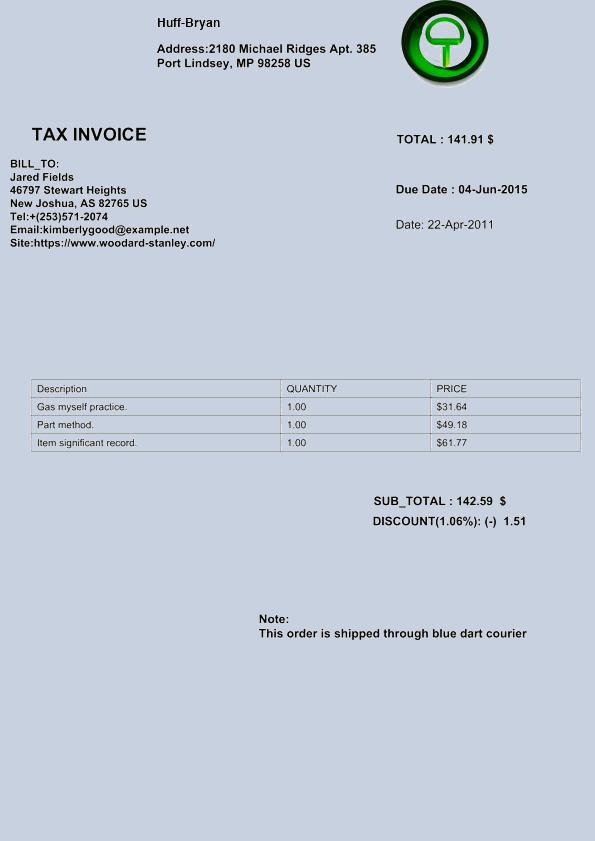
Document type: Invoice